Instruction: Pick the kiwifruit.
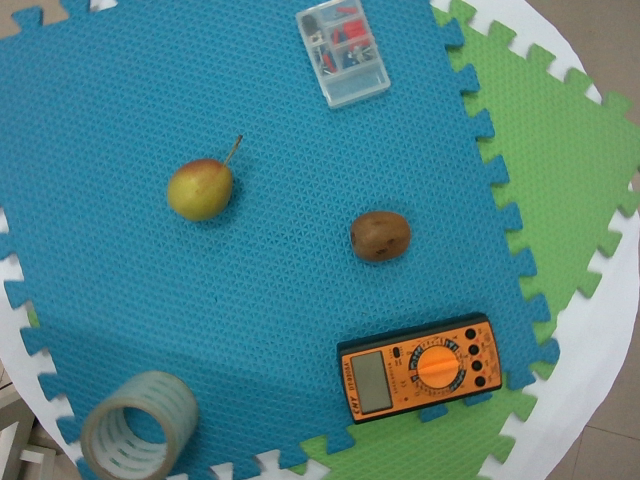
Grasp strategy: vertical